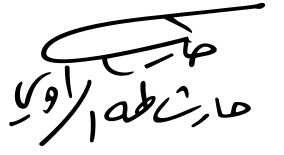
Signature of: harith taha al rawi